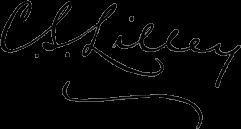
Signature of: charles s lilley